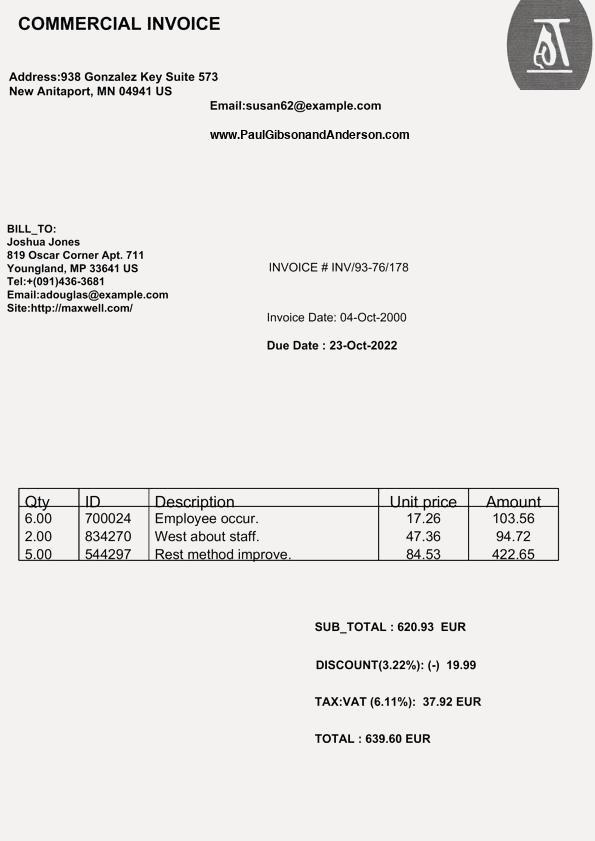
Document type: Invoice